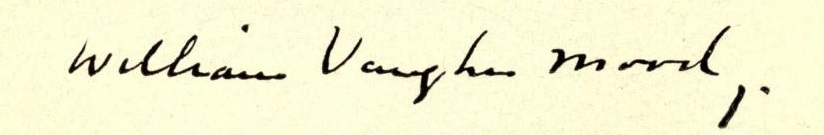
Signature of: william vaughn moody